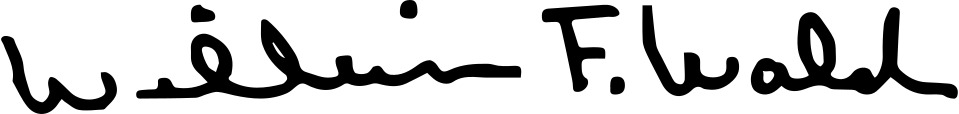
Signature of: bill weld